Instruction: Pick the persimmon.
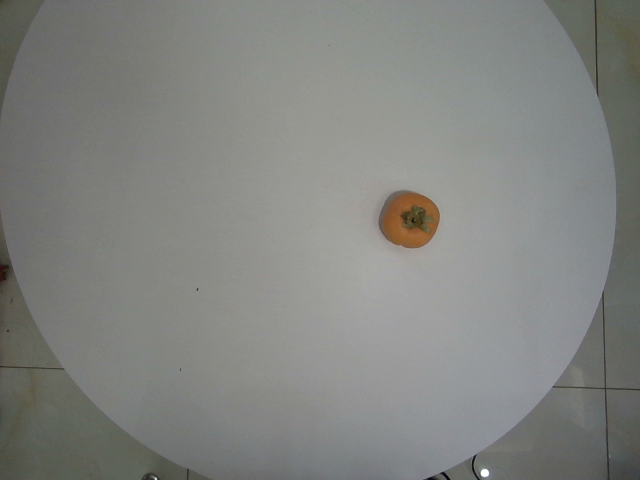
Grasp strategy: vertical